Question: What do the imaging results show?
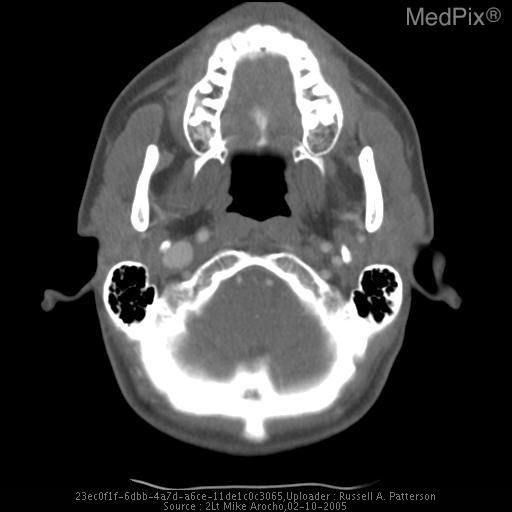
Answer: The imaging shows •  CXR: Enlargement of the right paratracheal stripe (8mm).
•  CT, neck:  2.4 x 2.4 cm mediastinal mass (enlarged lymph node) CT Slice Image (Axial)- enlarged lymph nodes behind oropharyx bilaterally.